Question: How does the patient history play a role?
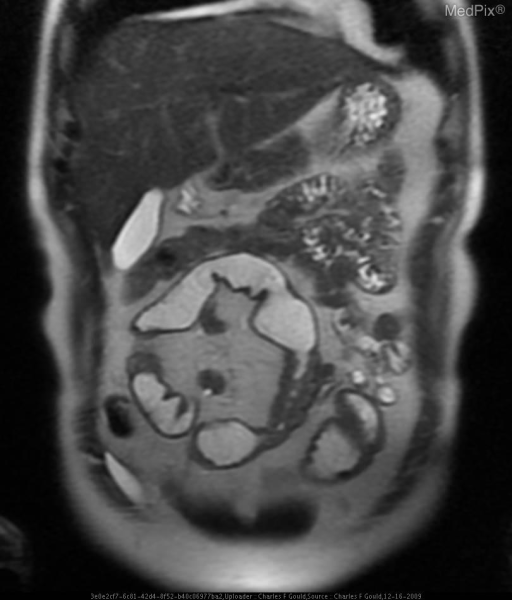
Answer: The patient's history of 54 year-old male with recurrent abdominal pain and diarrhea. is key in understanding the case.